Question: What was observed in the imaging?
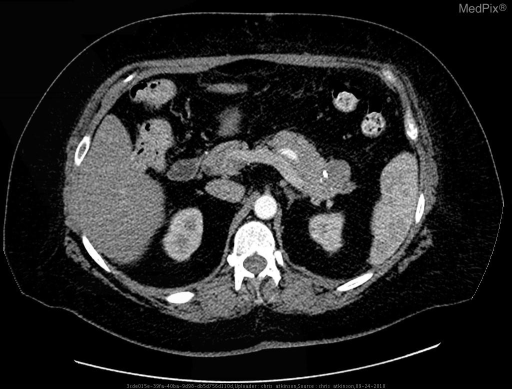
Answer: The imaging shows On CT imaging an incidental 3.6cm mass was seen in the tail of the pancreas.  Follow up contrast enhanced CT demonstrated a macrocystic mass in the tail of the pancreas with a coarse calcification.  No pancreatic ductal dilation was seen. contrast enhanced CT shows 3.6cm cystic lesion in tail of pancreas with septal calcification..